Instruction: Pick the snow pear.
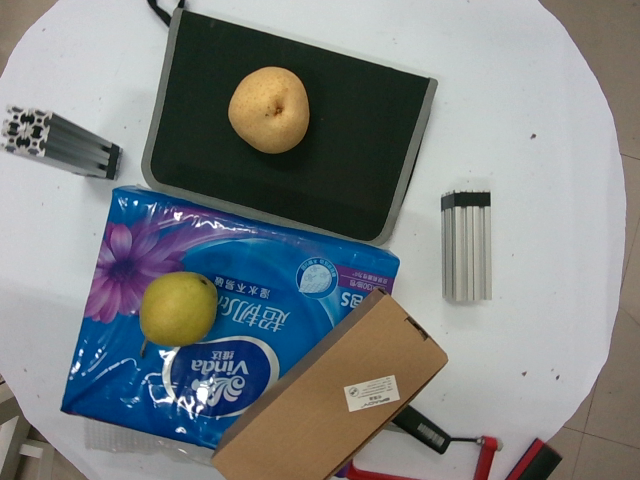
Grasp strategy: vertical